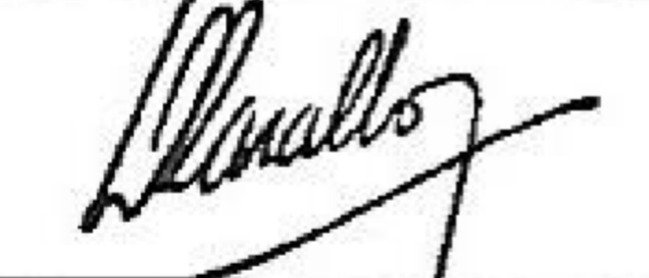
Signature of: domingo cavallo